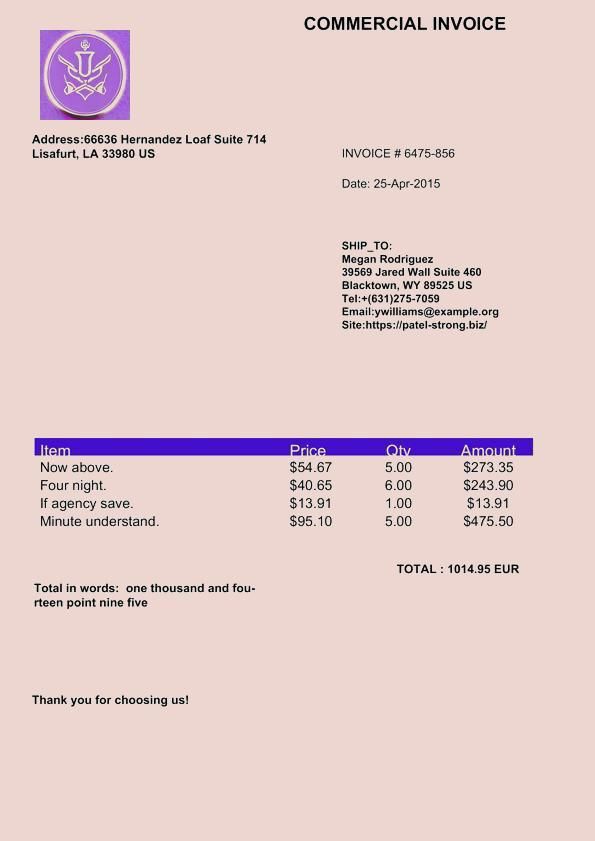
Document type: Invoice